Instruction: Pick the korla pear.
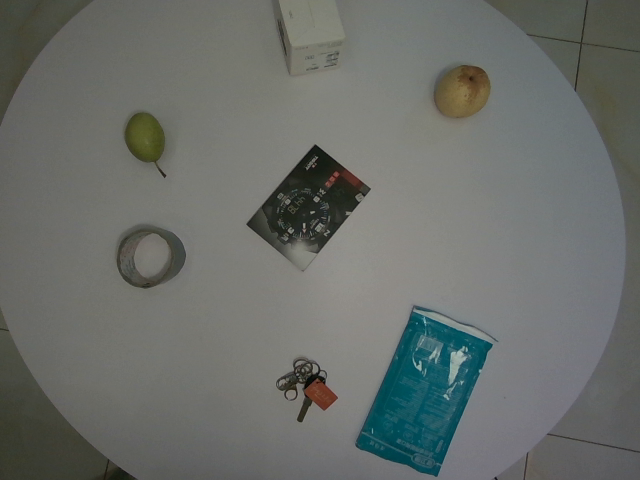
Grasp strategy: vertical